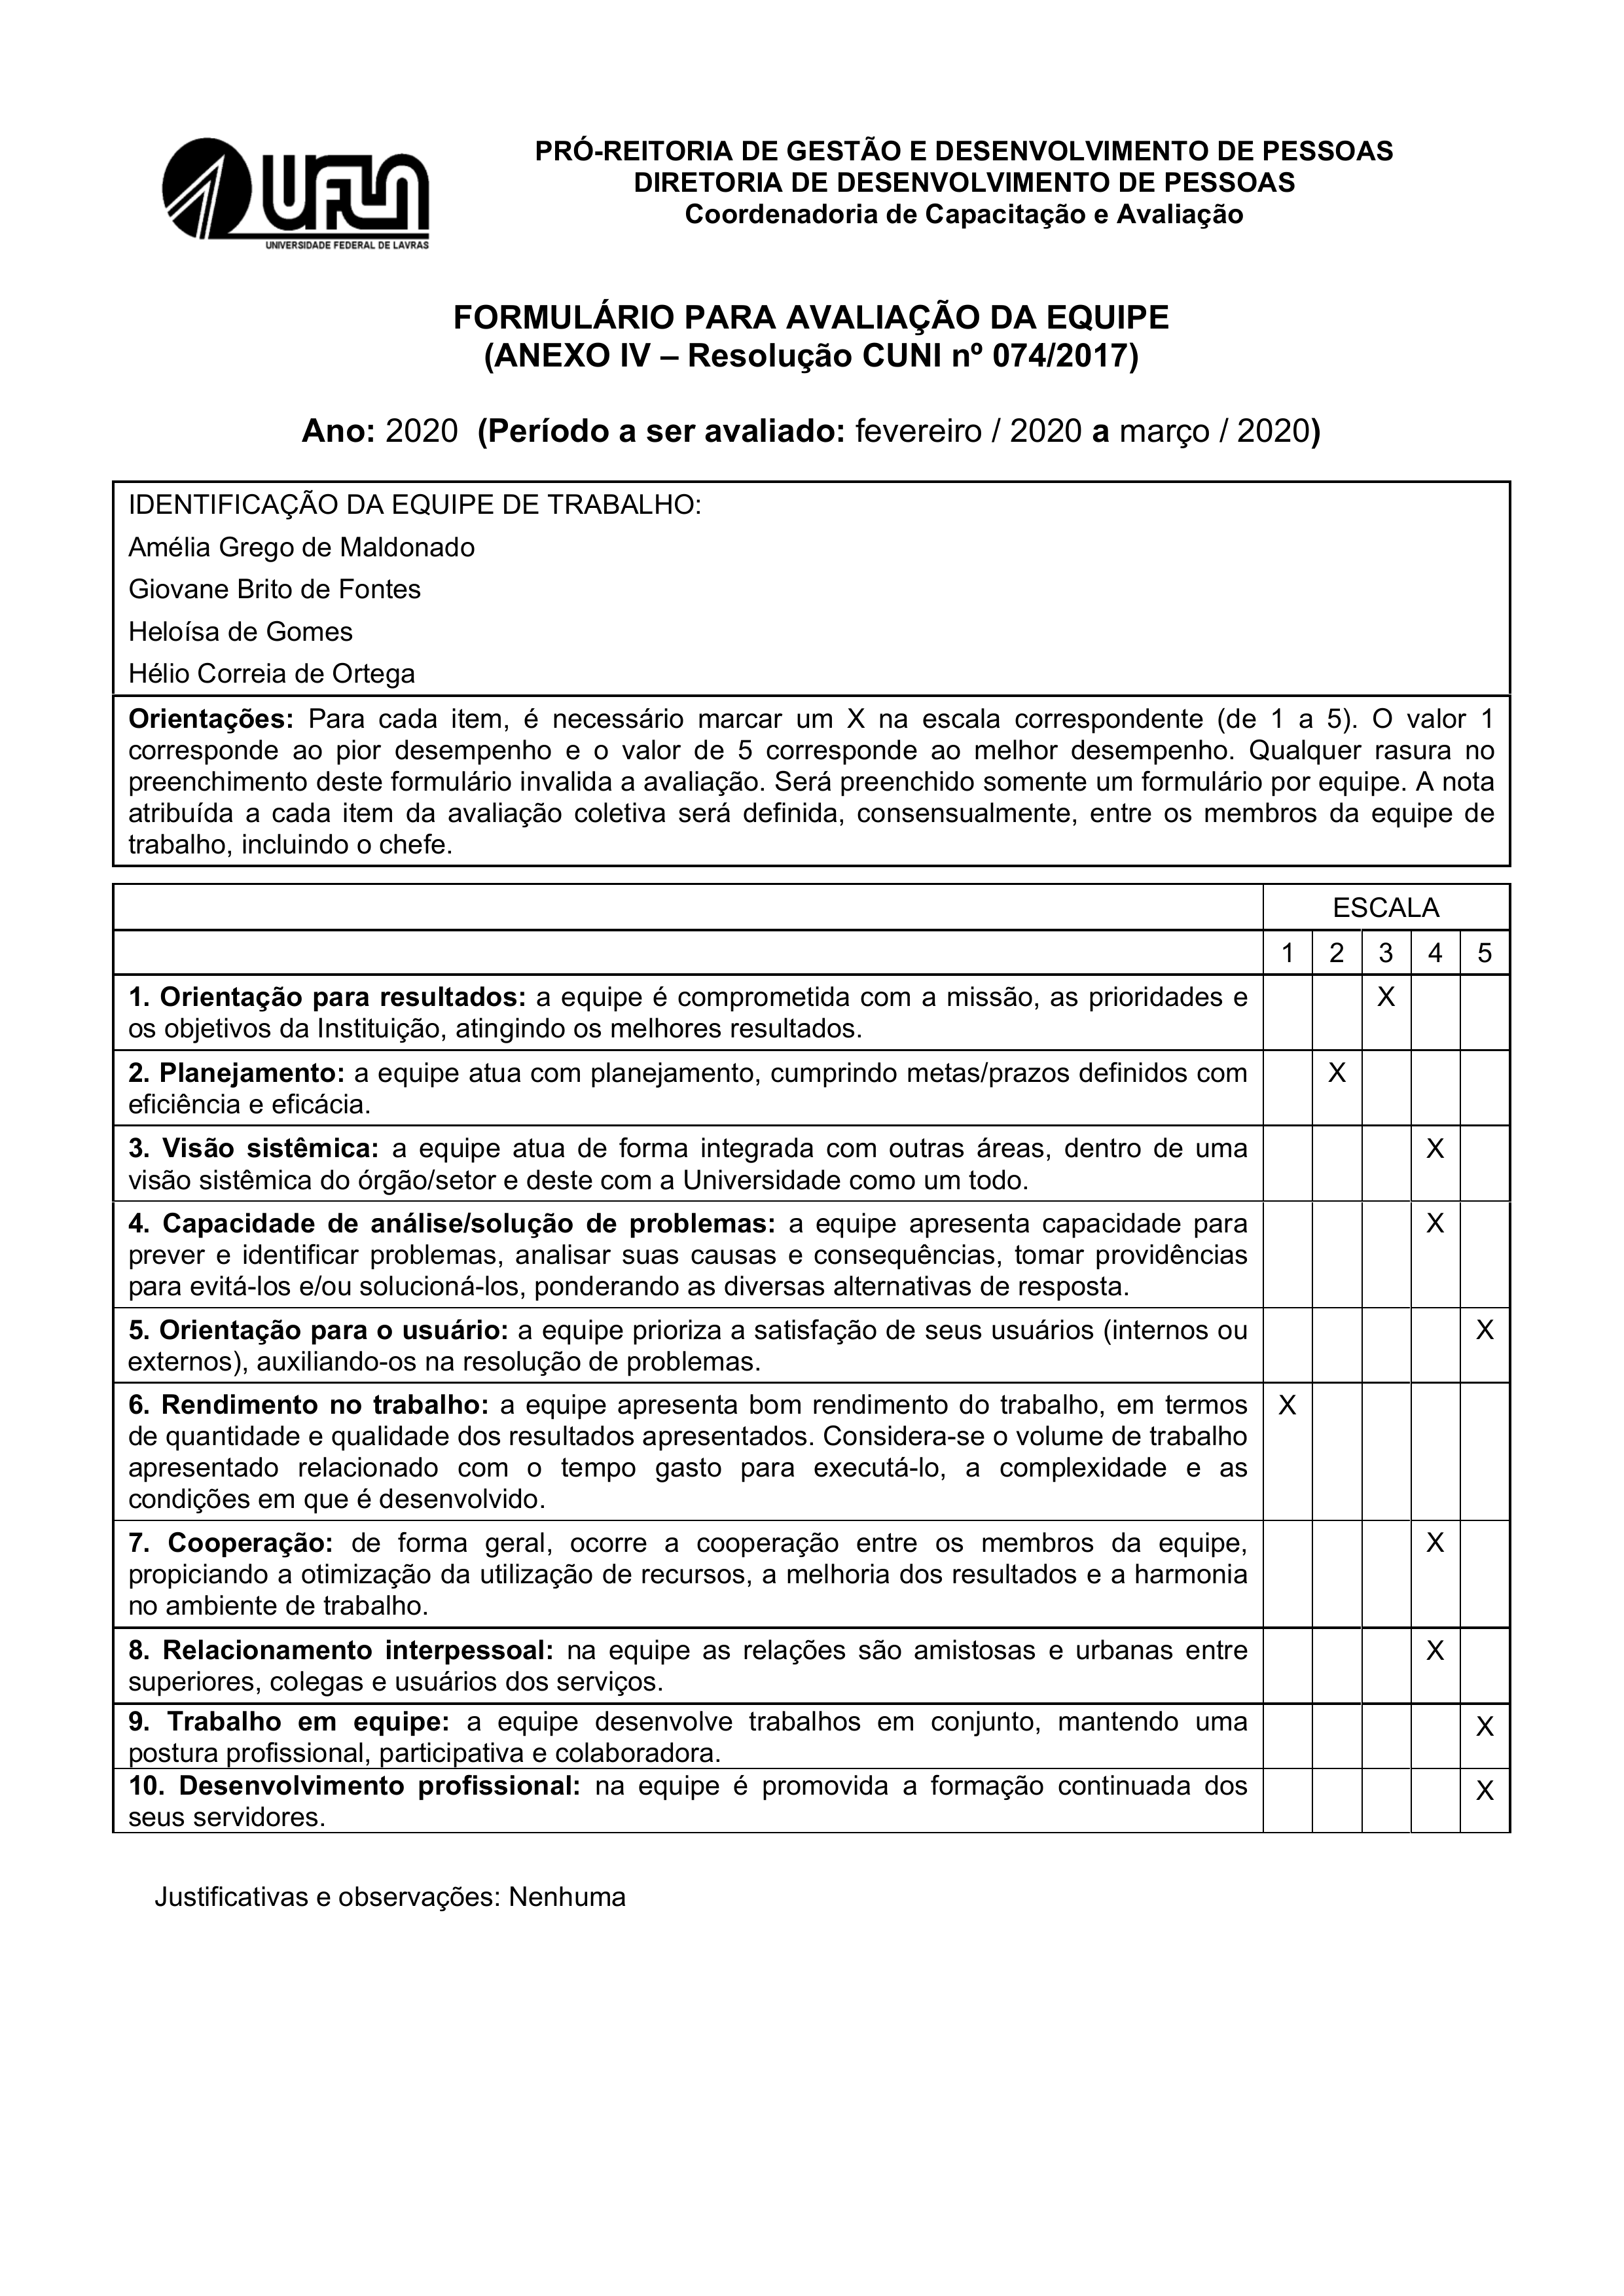
PRÓ-REITORIA DE GESTÃO E DESENVOLVIMENTO DE PESSOAS
UFLA
DIRETORIA DE DESENVOLVIMENTO DE PESSOAS
Coordenadoria de Capacitação e Avaliação
UNVERSIDADE FEDERAL DE LAVRAS
FORMULÁRIO PARA AVALIAÇÃO DA EQUIPE
(ANEXO IV — Resolução CUNI nº 074/2017)
(
Período a ser avaliado:
fevereiro / 2020 a março / 2020
)
Ano:
2020
IDENTIFICAÇÃO DA EQUIPE DE TRABALHO:
Amélia Grego de Maldonado
Giovane Brito de Fontes
Heloisa de Gomes
Hélio Correia de Ortega
Orientações: Para cada item, é necessário marcar um X na escala correspondente (de 1 a 5). O valor 1 corresponde ao pior desempenho e o valor de 5 corresponde ao melhor desempenho. Qualquer rasura no preenchimento deste formulário invalida a avaliação. Será preenchido somente um formulário por equipe. A nota atribuída a cada item da avaliação coletiva será definida, consensualmente, entre os membros da equipe de trabalho, incluindo o chefe.
ESCALA
1
X
2
X
3
X
4
X
X
X
X
5
X
X
X
1. Orientação para resultados: a equipe é comprometida com a missão, as prioridades e os objetivos da Instituição, atingindo os melhores resultados.
2. Planejamento: a equipe atua com planejamento, cumprindo metas/prazos definidos com eficiência e eficácia.
3. Visão sistêmica: a equipe atua de forma integrada com outras áreas, dentro de uma visão sistêmica do órgão/setor e deste com a Universidade como um todo.
4. Capacidade de análise/solução de problemas: a equipe apresenta capacidade para prever e identificar problemas, analisar suas causas e consequências, tomar providências para evitá-los e/ou solucioná-los, ponderando as diversas alternativas de resposta.
5. Orientação para o usuário: a equipe prioriza a satisfação de seus usuários (internos ou externos), auxiliando-os na resolução de problemas.
6. Rendimento no trabalho: a equipe apresenta bom rendimento do trabalho, em termos de quantidade e qualidade dos resultados apresentados. Considera-se o volume de trabalho apresentado relacionado com o tempo gasto para executá-lo, a complexidade e as condições em que é desenvolvido.
7. Cooperação: de forma geral, ocorre a cooperação entre os membros da equipe, propiciando a otimização da utilização de recursos, a melhoria dos resultados e a harmonia no ambiente de trabalho.
8. Relacionamento interpessoal: na equipe as relações são amistosas e urbanas entre superiores, colegas e usuários dos serviços.
9. Trabalho em equipe: a equipe desenvolve trabalhos em conjunto, mantendo uma postura profissional, participativa e colaboradora.
10. Desenvolvimento profissional: na equipe é promovida a formação continuada dos seus servidores.
Justificativas e observações:
Nenhuma